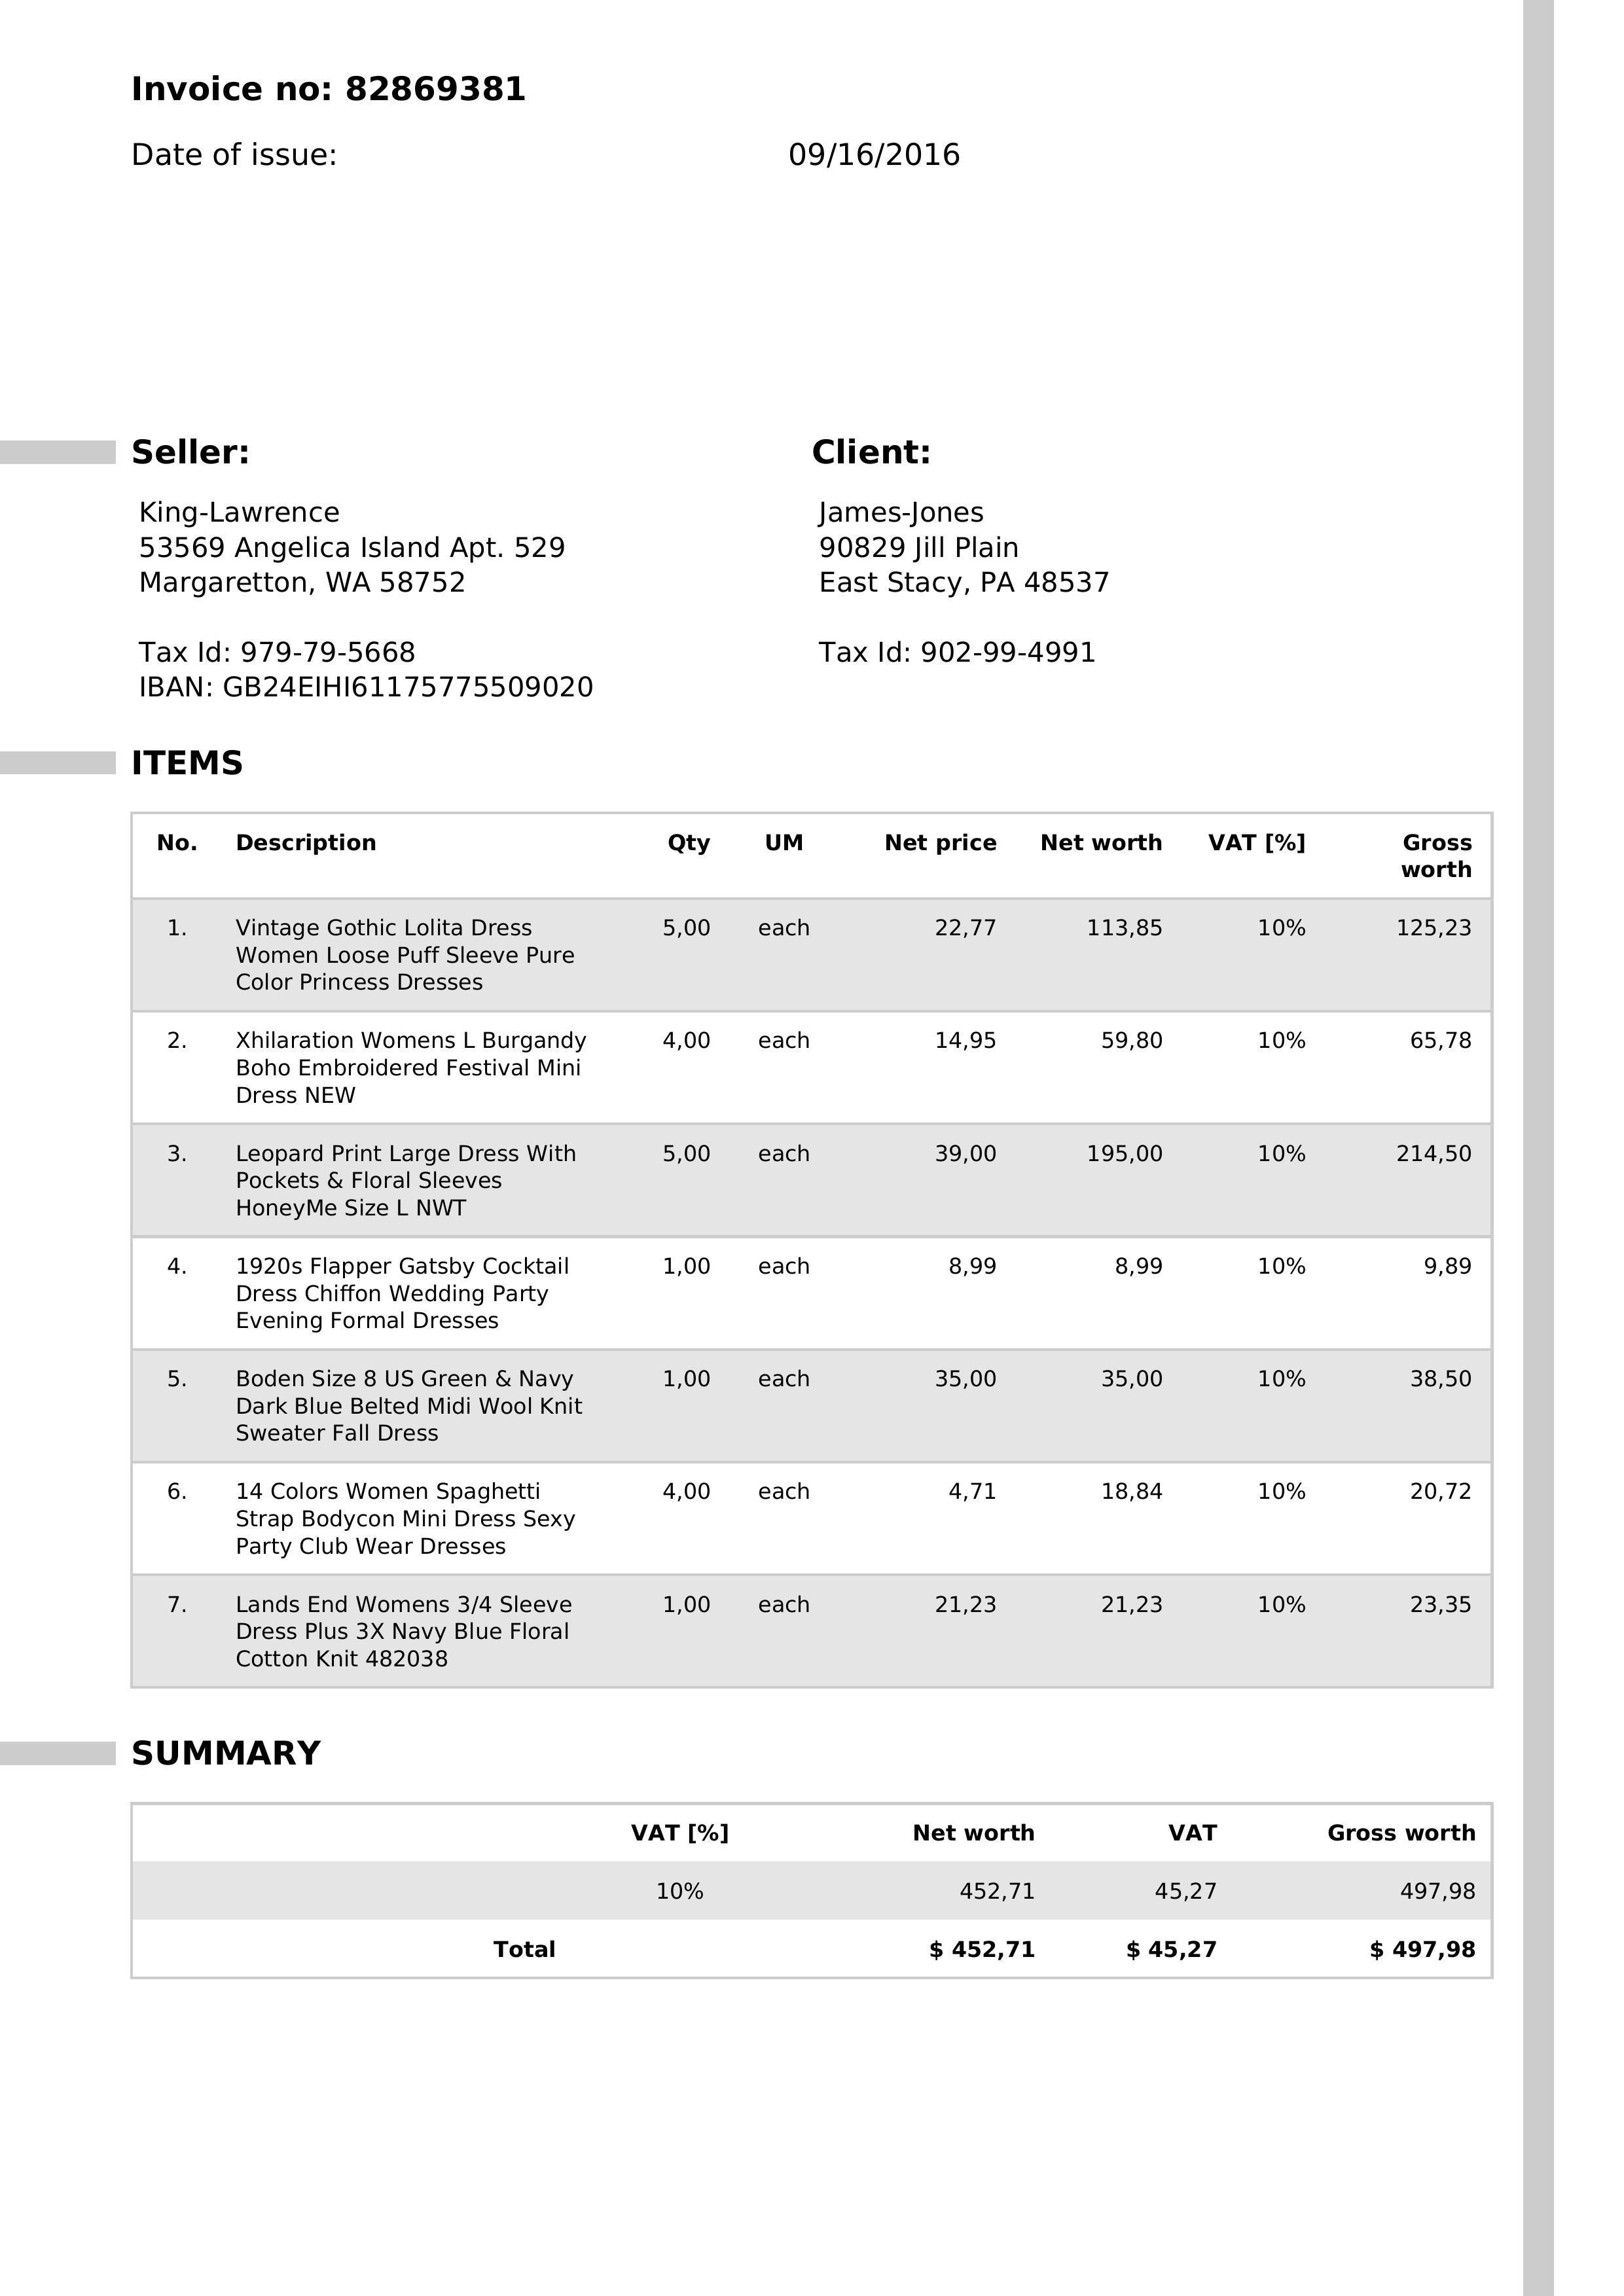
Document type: Invoice